Question: What was observed in the imaging?
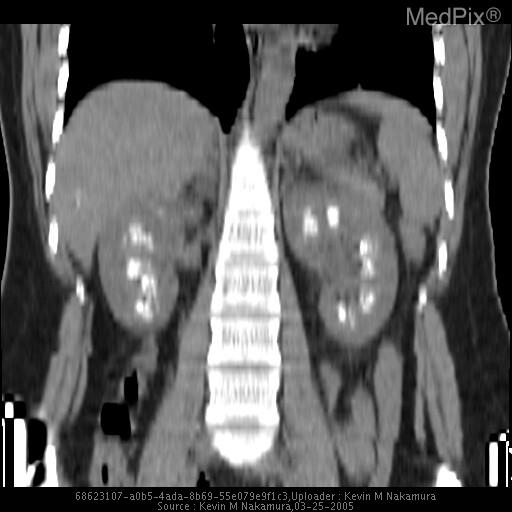
Answer: The imaging shows An unenhanced renal-stone protocol CT scan demonstrates calcifications in the renal medullary pyramids bilaterally, consistent with medullary nephrocalcinosis. A coronal reformatted image from an unenhanced renal stone protocol CT through the kidneys demonstrates calcifications in the renal medullary pyramids bilaterally..